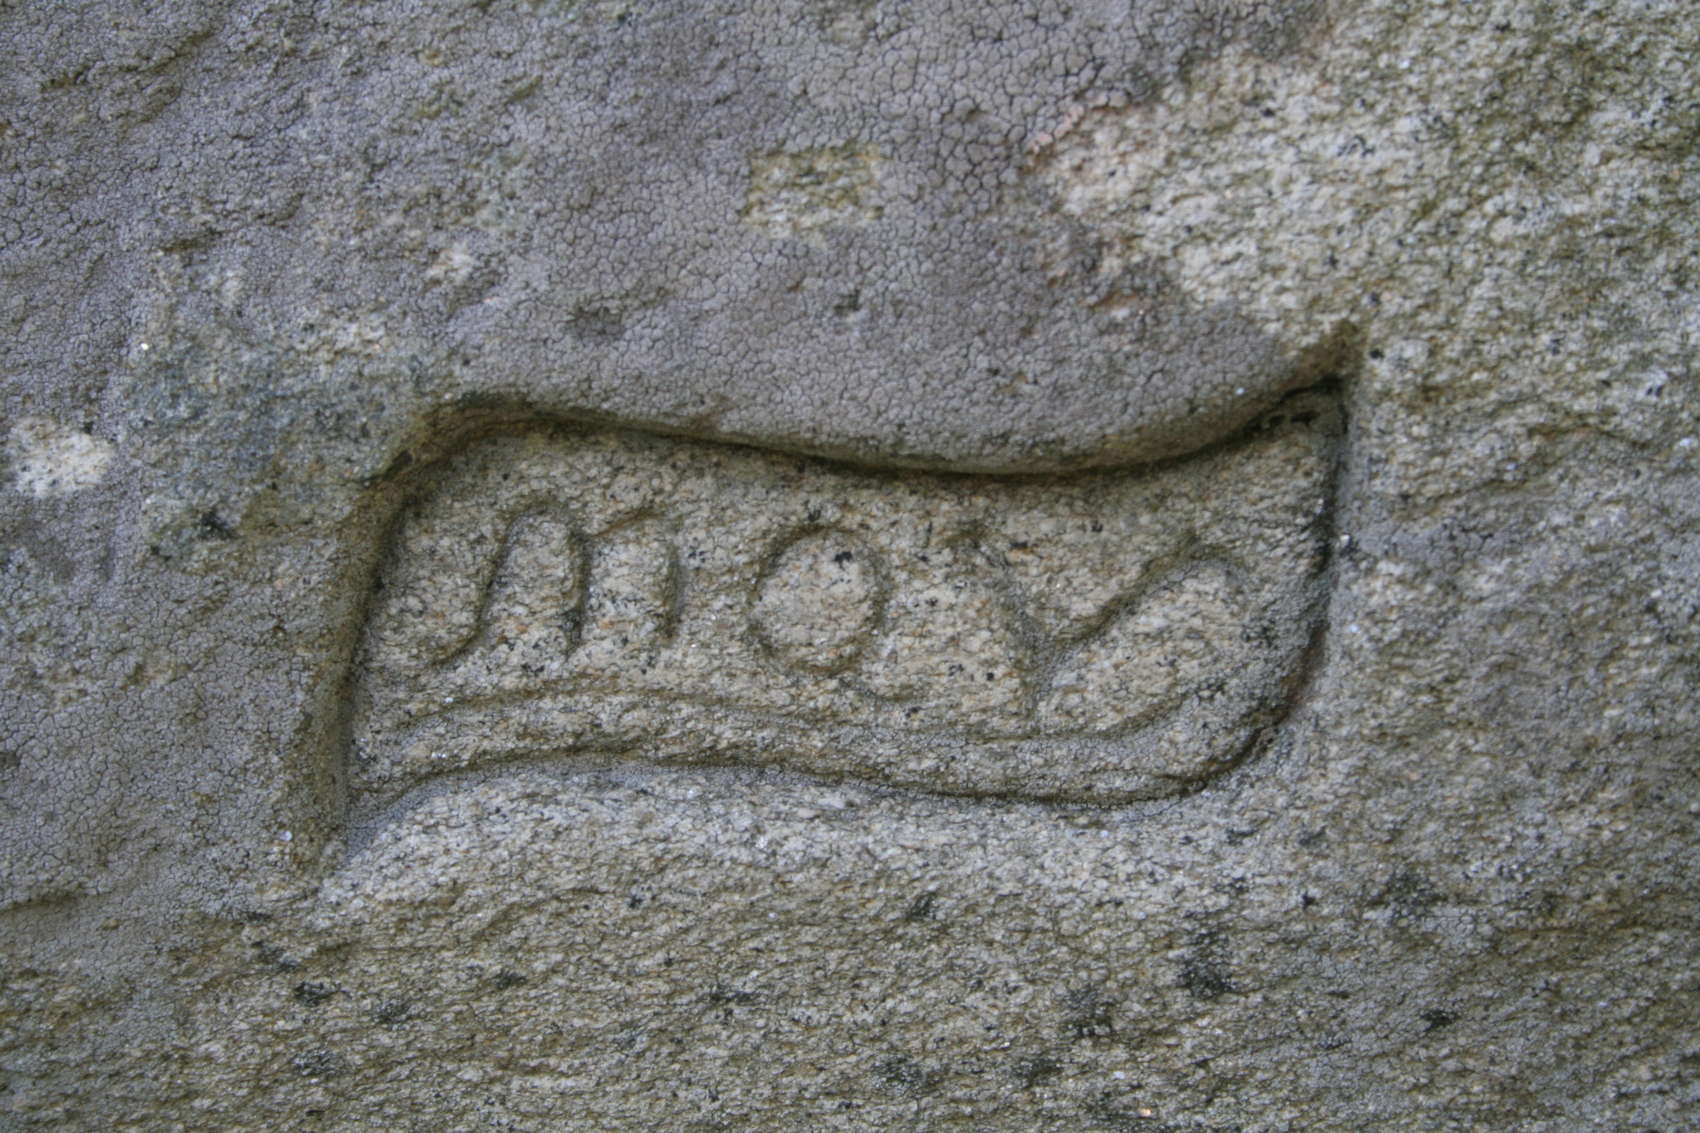
Signature of: manuel quintas vergara